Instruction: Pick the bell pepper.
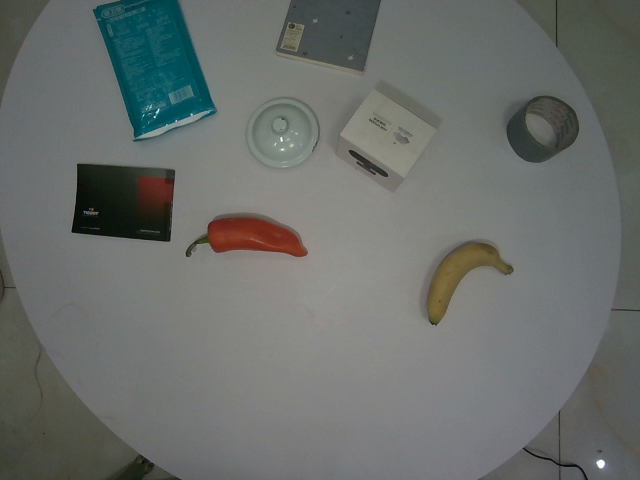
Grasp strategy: vertical